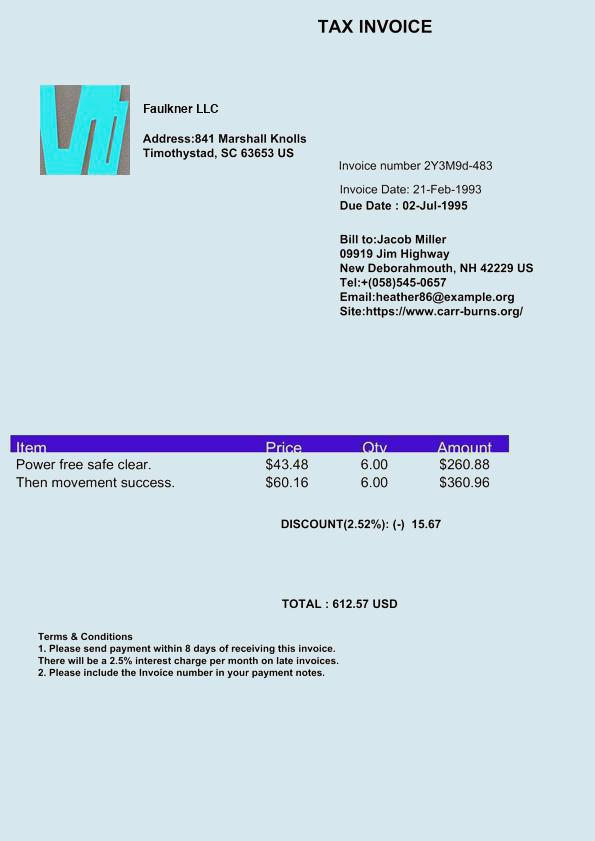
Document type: Invoice